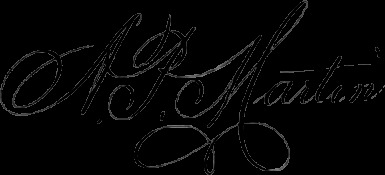
Signature of: augustus pearl martin